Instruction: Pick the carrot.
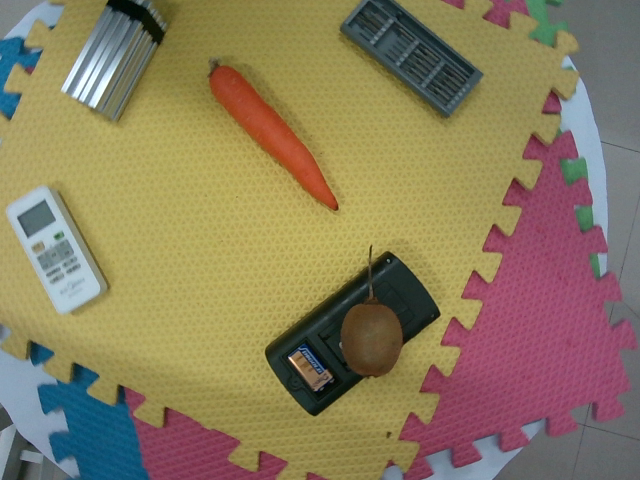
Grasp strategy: vertical